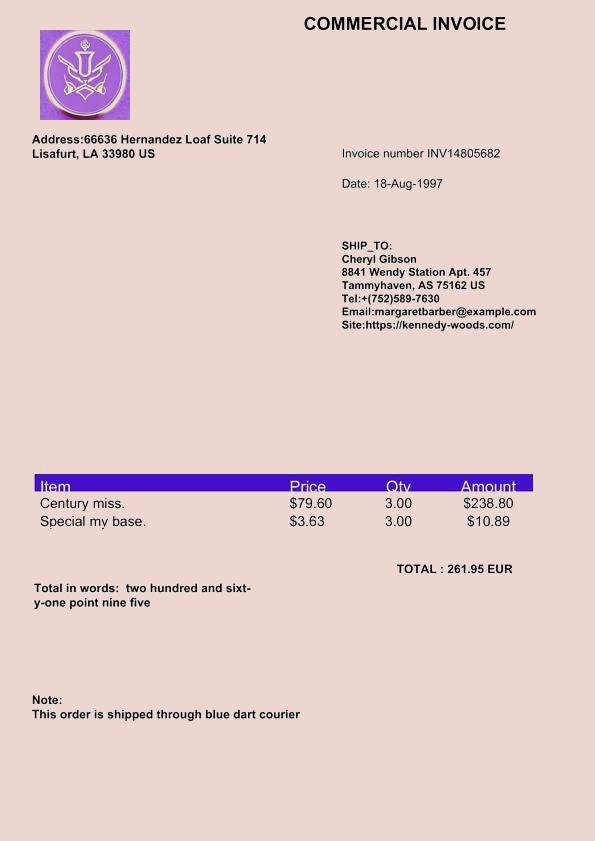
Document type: Invoice